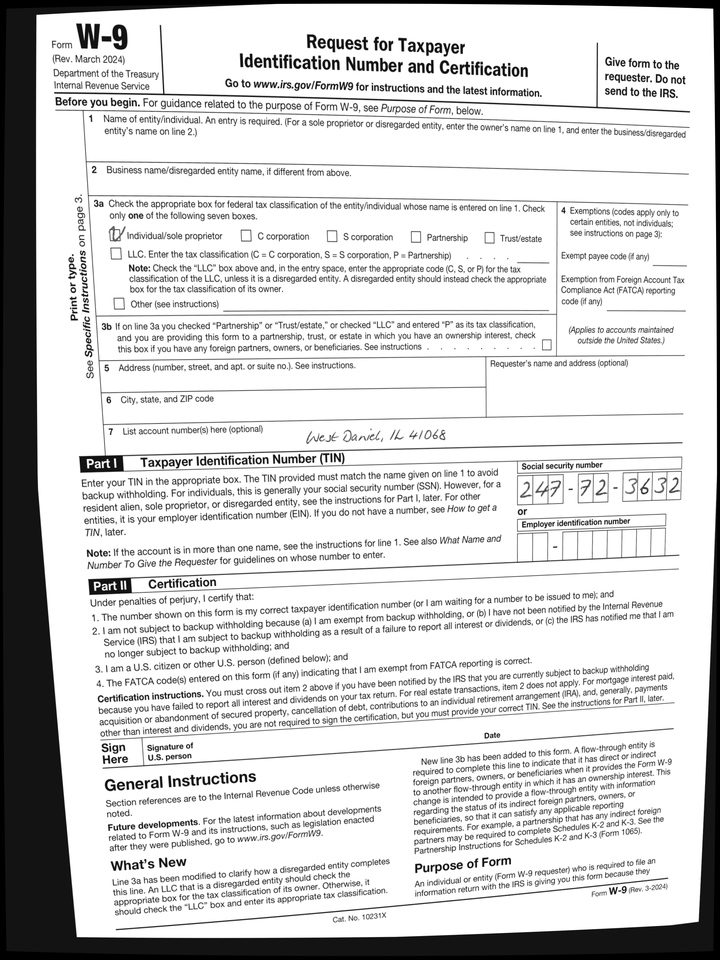
adr2: West Daniel, IL 41068
cbx: yes
ssn: 247723632